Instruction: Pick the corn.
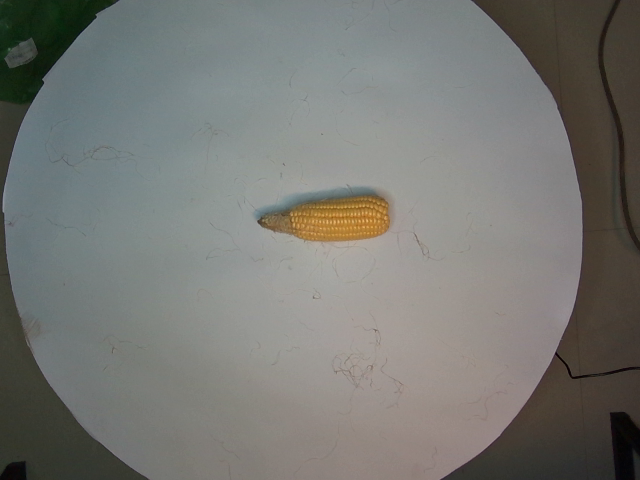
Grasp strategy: vertical